Question: In what way does the history help explain the case?
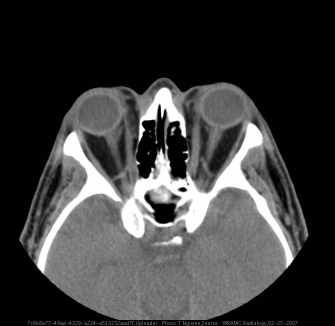
Answer: The patient's history of 45 year-old man with a past history of malignant testicular neoplasm and Hashimoto’s thyroiditis, presents now with a several-month history of worsening eye swelling, dryness, and irritation, gradually progressing to lid retraction and intermittent blurry vision, prompting a referral to ophthalmology.  He denies recent trauma, fever, chills, nausea, headaches. is key in understanding the case.